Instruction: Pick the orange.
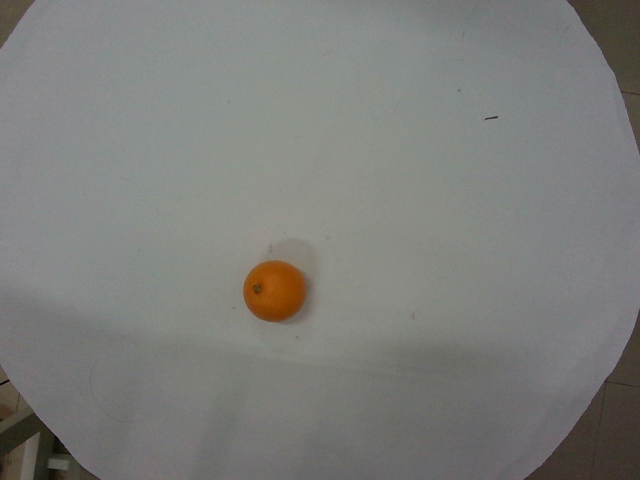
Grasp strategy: vertical